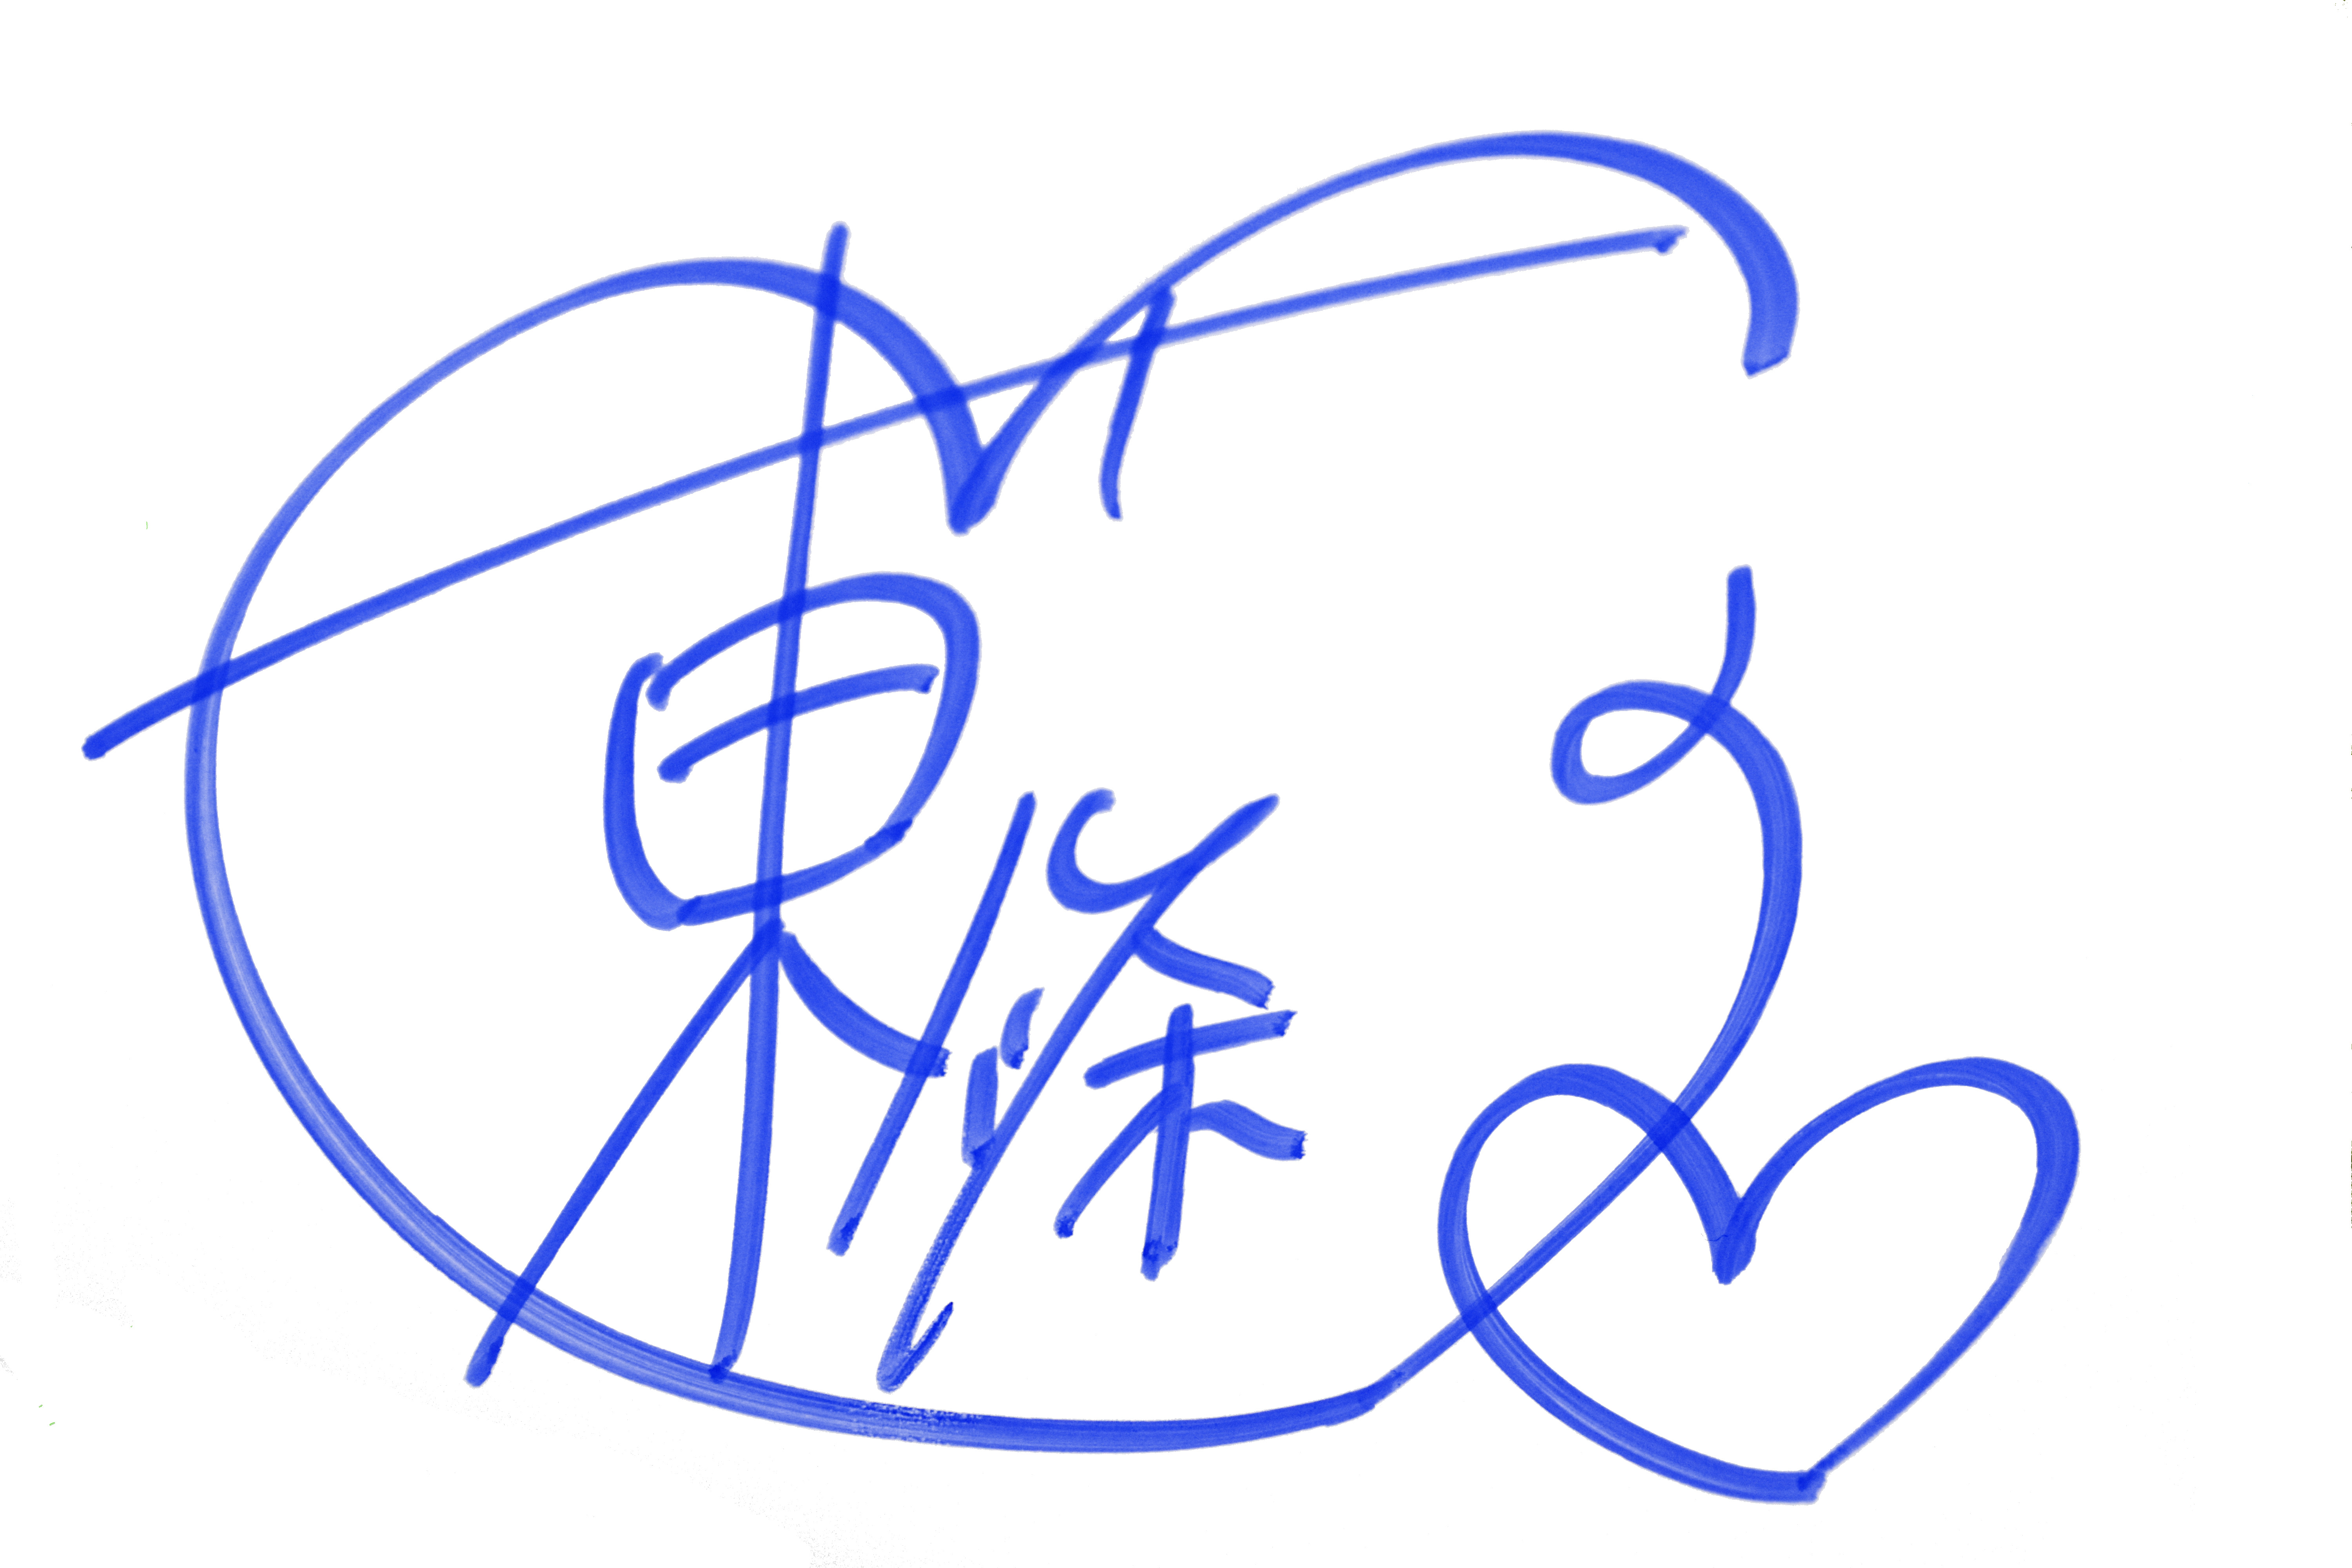
Signature of: natsu tōjō